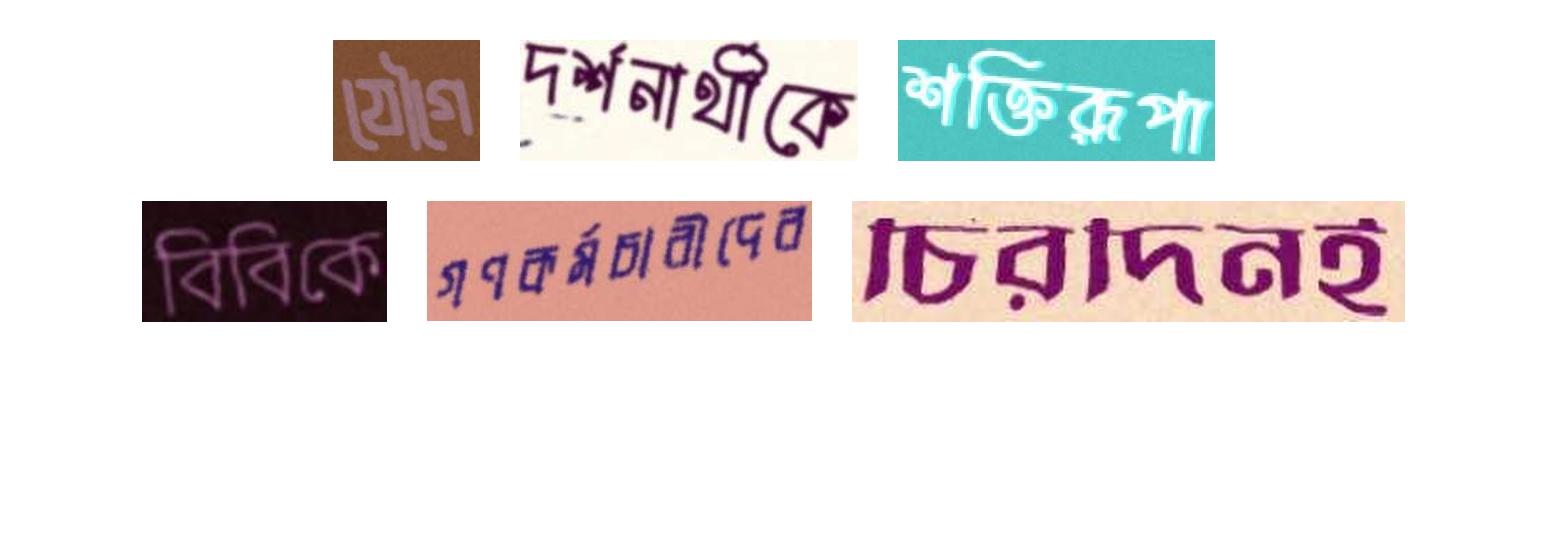
যৌগে দর্শনার্থীকে শক্তিরূপা
বিবিকে গণকর্মচারীদের চিরদিনই